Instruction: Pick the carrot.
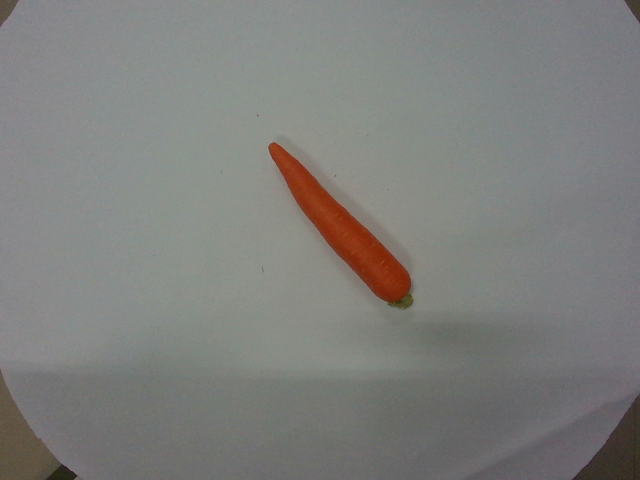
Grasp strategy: vertical